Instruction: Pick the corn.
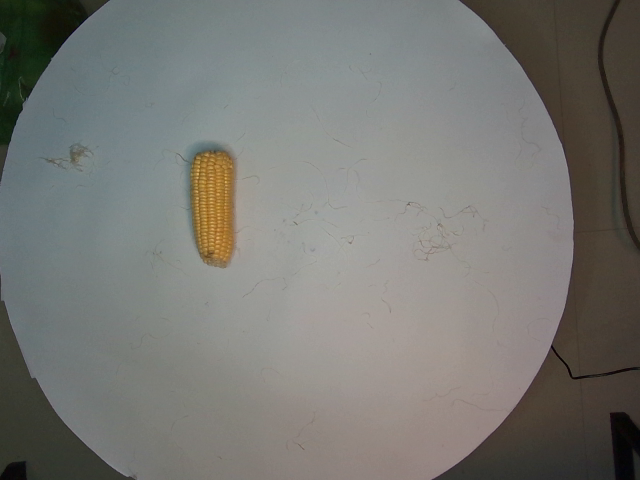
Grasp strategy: vertical